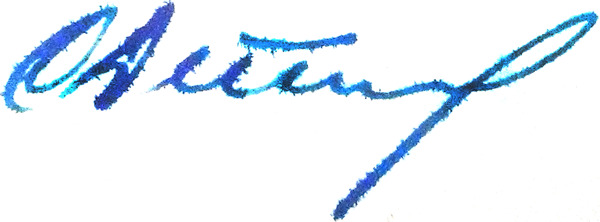
Signature of: semyeon denisyuk